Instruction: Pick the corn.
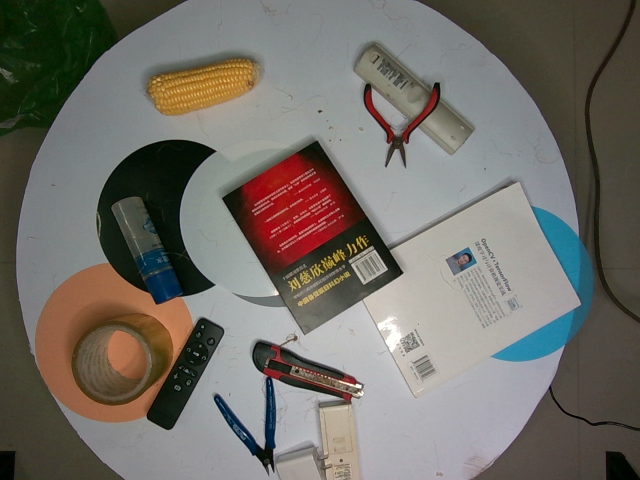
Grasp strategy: vertical